Question: What appears to be the issue?
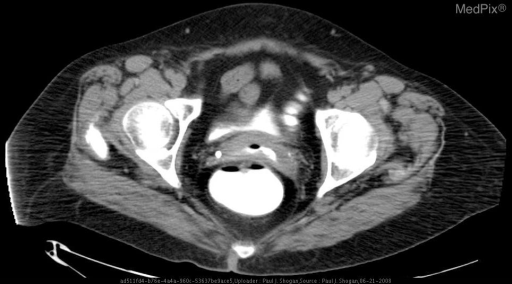
Answer: The findings suggest Initial axial CT images through the pelvis demonstrate a paucity of contrast in the rectum.   There is no contrast material in the vagina.  The patient is status post hysterectomy. Delayed axial CT images through the pelvis, obtained 6 hours after the initial scan reveal contrast within the bladder and rectum.  No contrast material is noted within the vagina. Rectal contrast was administered, with subsequent axial CT images through the pelvis with rectal tube and balloon in place, demonstrating contrast material within the vagina.  A fistula tract is not visualized.   The rectal tube was removed, and the patient was reimaged.  Contrast material is again noted within the vagina.  Additionally, there is soft tissue stranding posterior to the vagina, and anterior to the rectum, which may represent the fistula tract.  Fluoroscopic images from a barium enema demonstrate a rectovaginal fistula.  Although a fistula tract is not clearly visualized, contrast is noted to pass from the anterior rectum to the vagina.. The rectal tube was removed, and the patient was reimaged.  Contrast material is again noted within the vagina.  Additionally, there is soft tissue stranding posterior to the vagina, and anterior to the rectum which may represent the fistula tract.. The patient might have a history of 71 year old female, status post hysterectomy presenting with feces per the vagina..